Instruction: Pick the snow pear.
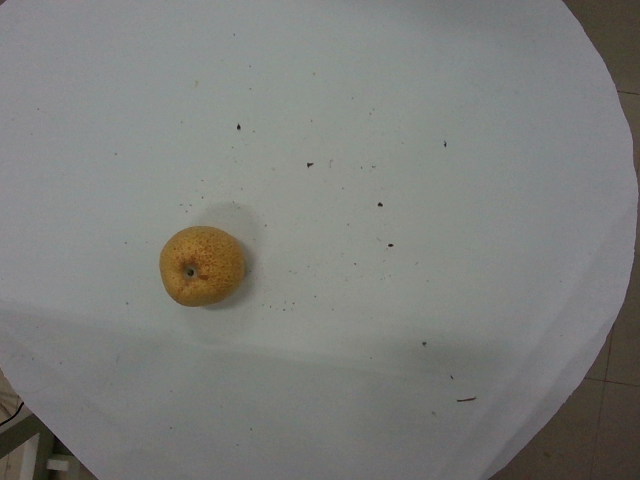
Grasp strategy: vertical